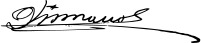
Signature of: dimitar poptomov